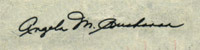
Signature of: bay buchanan